Patient: Female, age 68
A 68-year-old female experienced four episodes of hemoptysis (more than 400 mL/48 hours). She had a history of pulmonary tuberculosis that was diagnosed about 50 years prior and had underwent embolization of both bronchial arteries and multiple systemic collaterals due to recurrent hemoptysis (seven times) over the five years prior to presentation. Serial chest radiographs and CT showed severe destructive changes with bronchiectasis and cavitary lesions at the left lung.
Because bronchial or systemic arteries causing hemoptysis were not found, right and left coronary angiographies were performed. The coronary angiography revealed two CBFs from both coronary arteries (sinoatrial nodal artery from right coronary artery and distal left circumflex arterial branch) to the left upper and lower lung as well as a massive pulmonary artery shunt (Fig. 3). After careful selection of CBFs as far from the coronary arterial branches as possible with a microcatheter, an embolization was performed with PVA particles and small amounts of Gelfoam particles, resulting in no visible residual hypervascularization or pulmonary artery shunt. The patient was asymptomatic without hemoptysis, but abnormal electrocardiography (EKG) (unusual P axis and short PR, probably junctional tachycardia) and increased cardiac enzyme (serum creatine kinase 375 IU/L, normal range 22-269; creatine kinase-MB 33.0 ng/mL, normal range 0.0-3.4; troponin-I 11.04 ng/mL, normal range 0.0-0.3) were noted the next day. Echocardiography showed normal left ventricular systolic function and EKG was normalized on the sixth day post-embolization. The patient was discharged without any symptoms.
Keywords: bronchial artery, coronary artery, embolization, hemoptysis, pulmonary tuberculosis
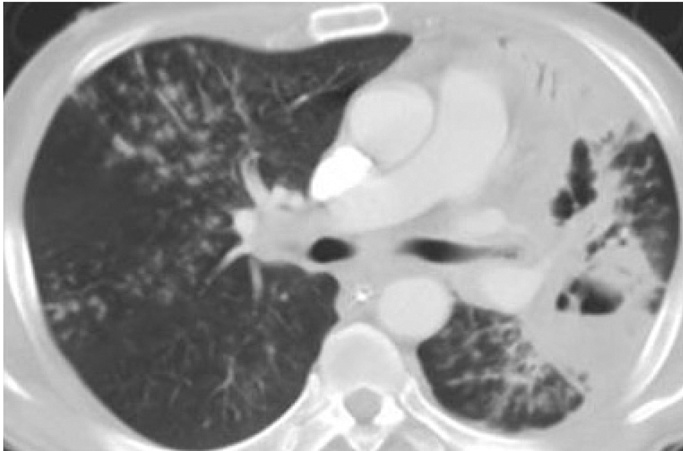
Image caption: Chest CT and angiographies of both coronary arteries in 68-year-old female, case 3. . A, B. Chest CT images prior to embolization treatment. Small tortuous coronary to bronchial artery fistula is suspected to be traversing right main pulmonary artery (thin arrows,.